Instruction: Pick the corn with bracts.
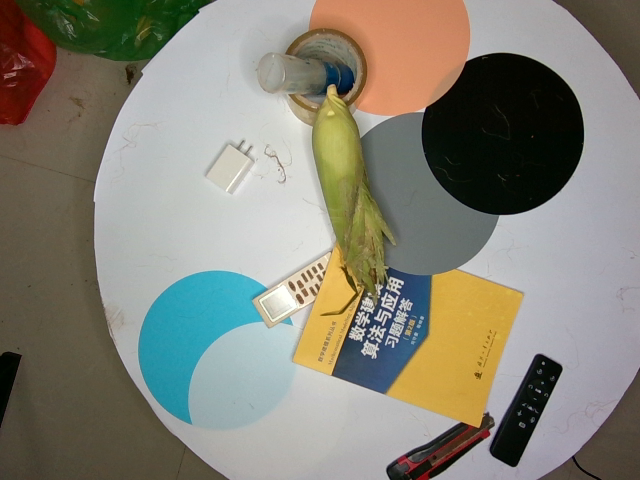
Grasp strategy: vertical